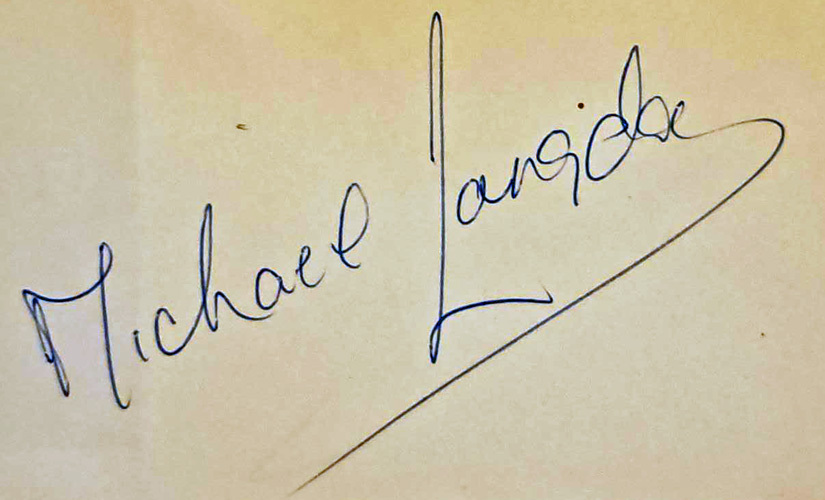
Signature of: michael langdon